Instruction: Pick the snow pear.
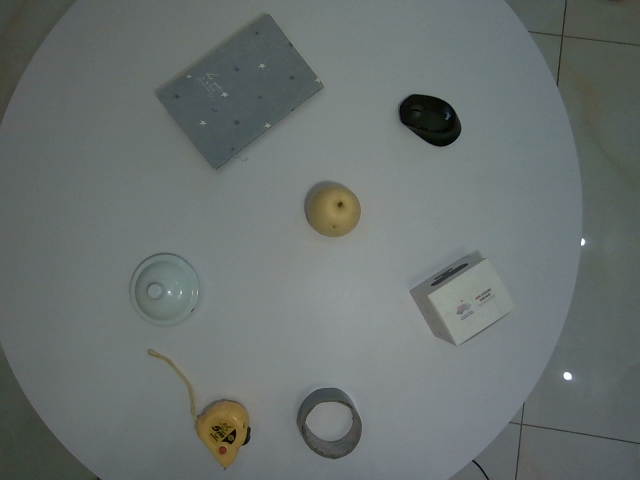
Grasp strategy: vertical